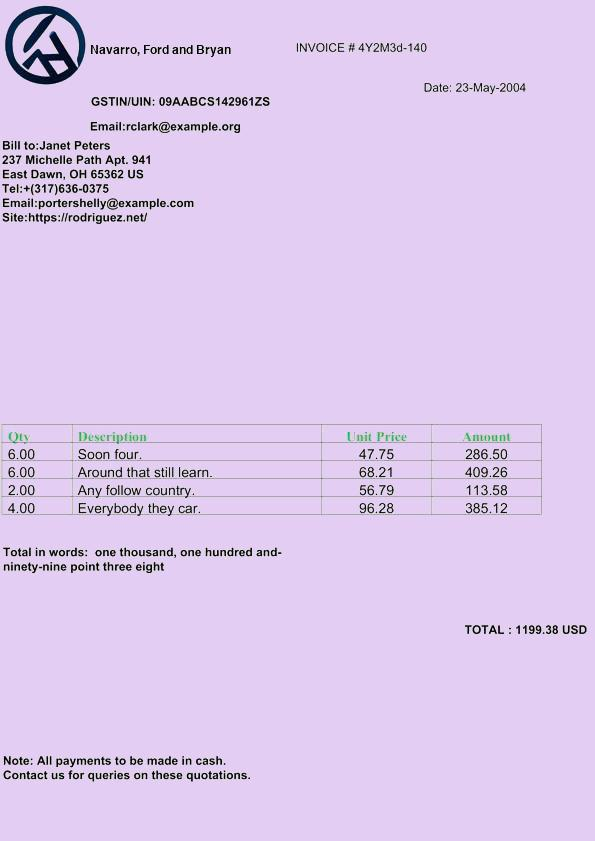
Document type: Invoice